Question: What do the imaging results show?
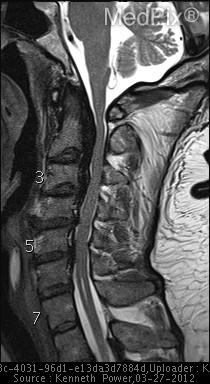
Answer: The imaging shows •  Plain Films, CT, and MR demonstrate Ossification of the Posterior Longitudinal Ligament (OPLL) with subsequent marked narrowing of the spinal canal.

•  Also notice the associated syringohydromyelia, below the narrowing MR T2W with OPLL at the C2-6 levels.